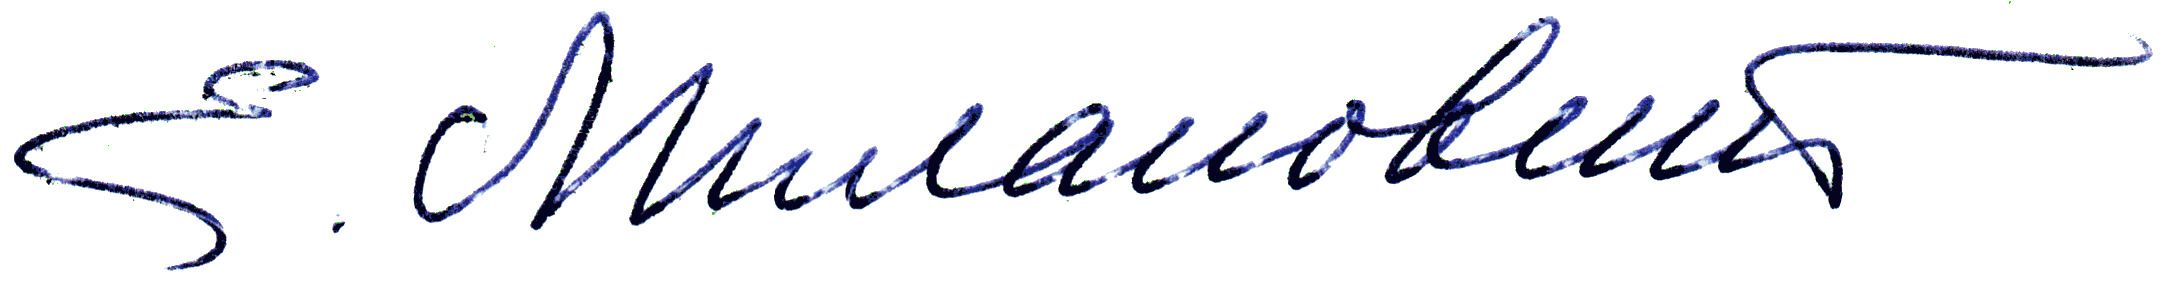
Signature of: yevgeny milanovsky